Question: How is the history relevant to the case?
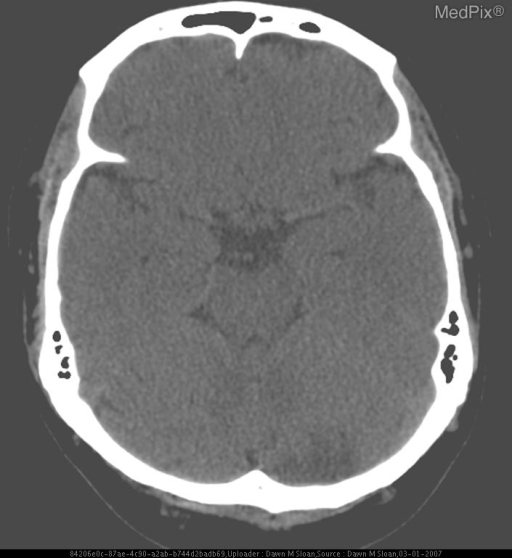
Answer: The patient's history of 47 yo man with 6 month Hx of headaches - now reports experiencing “worst headache of his life” accompanied by nausea, vomiting, and dizziness. Pt notes waking up with a mild headache on the day of admission, unrelieved by caffeine consumption, that progressively worsened. The pain was sharp, but throbbing and located behind his left eye and radiating posteriorly. is key in understanding the case.